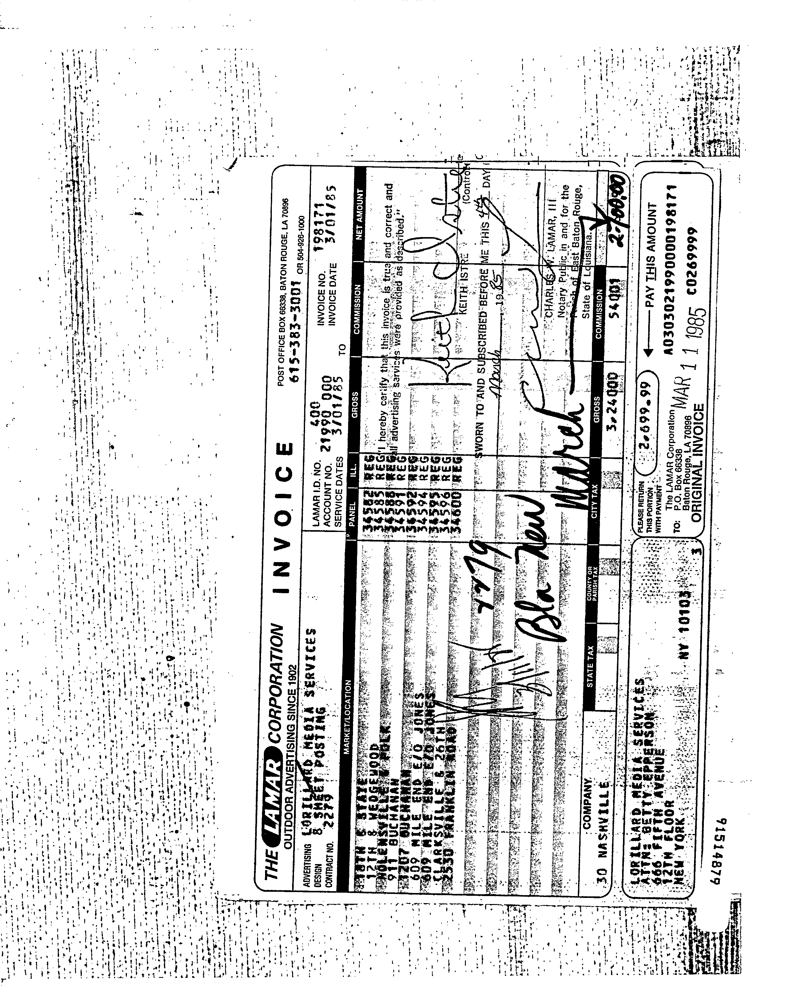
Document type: Invoice